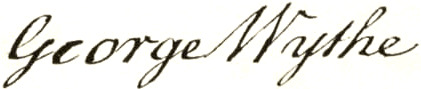
Signature of: george wythe